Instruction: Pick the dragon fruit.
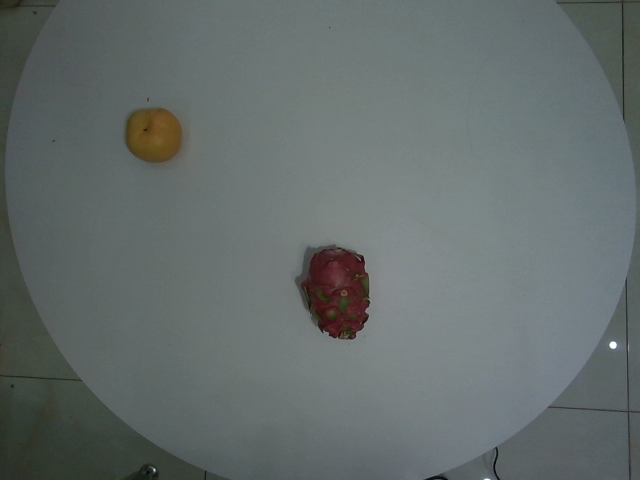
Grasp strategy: vertical